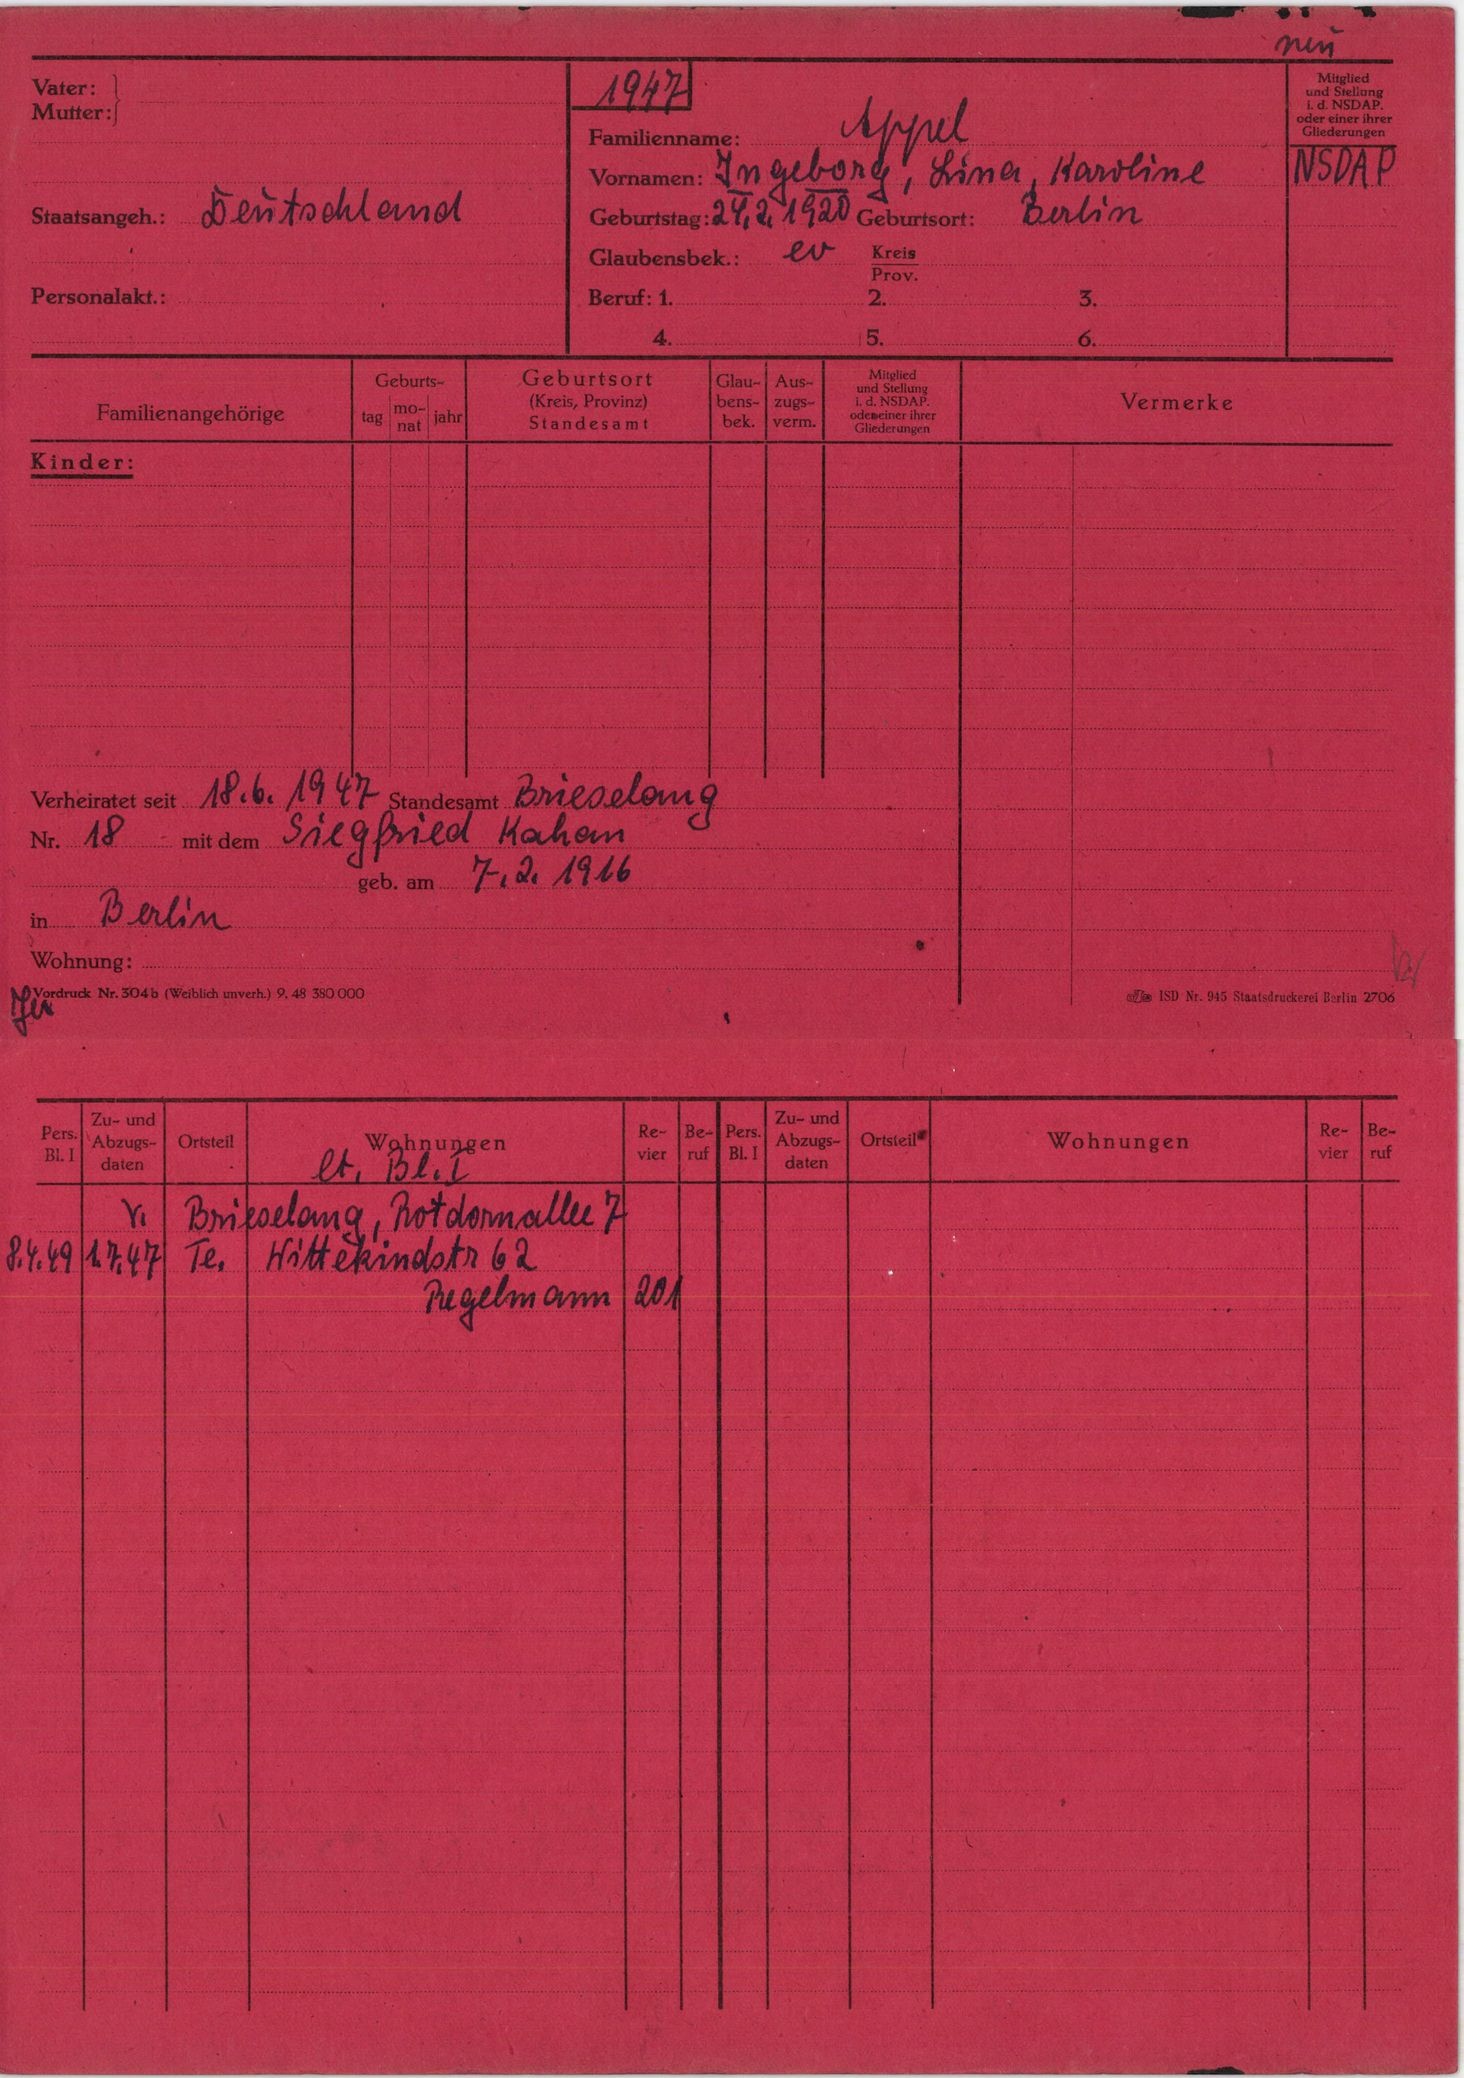
Appel